Question: What is the potential diagnosis?
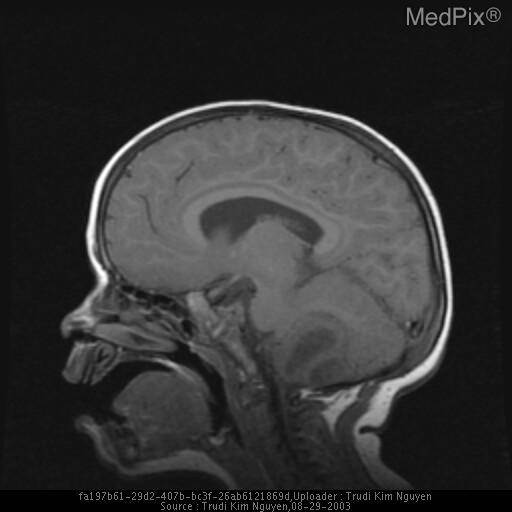
Answer: The possible diagnosis includes Epidermoid
Arachnoid Cyst
Hemangioblastoma
Cystic Astrocytoma.